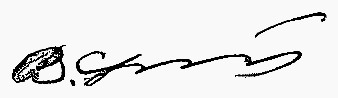
Signature of: vasily skubilin